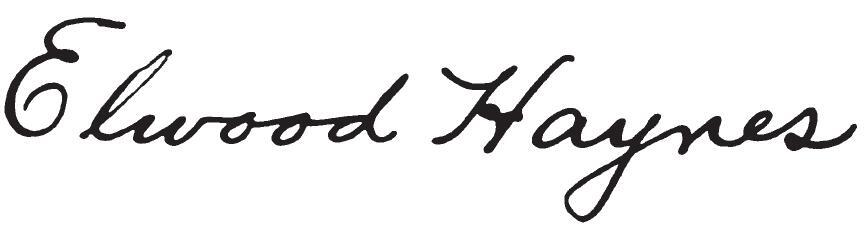
Signature of: elwood haynes